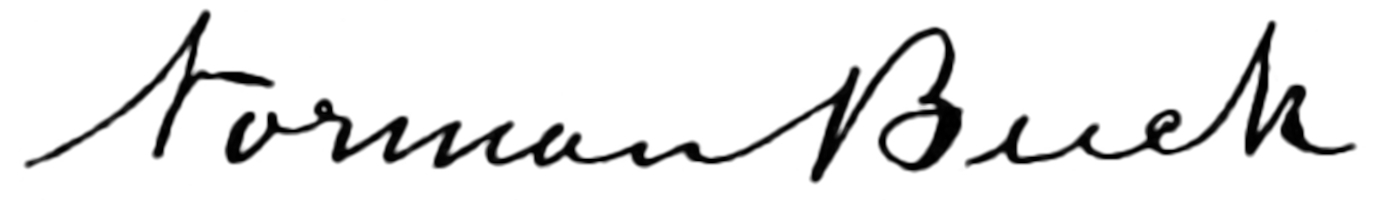
Signature of: norman buck